Question: Can you provide the account number mentioned in the document?
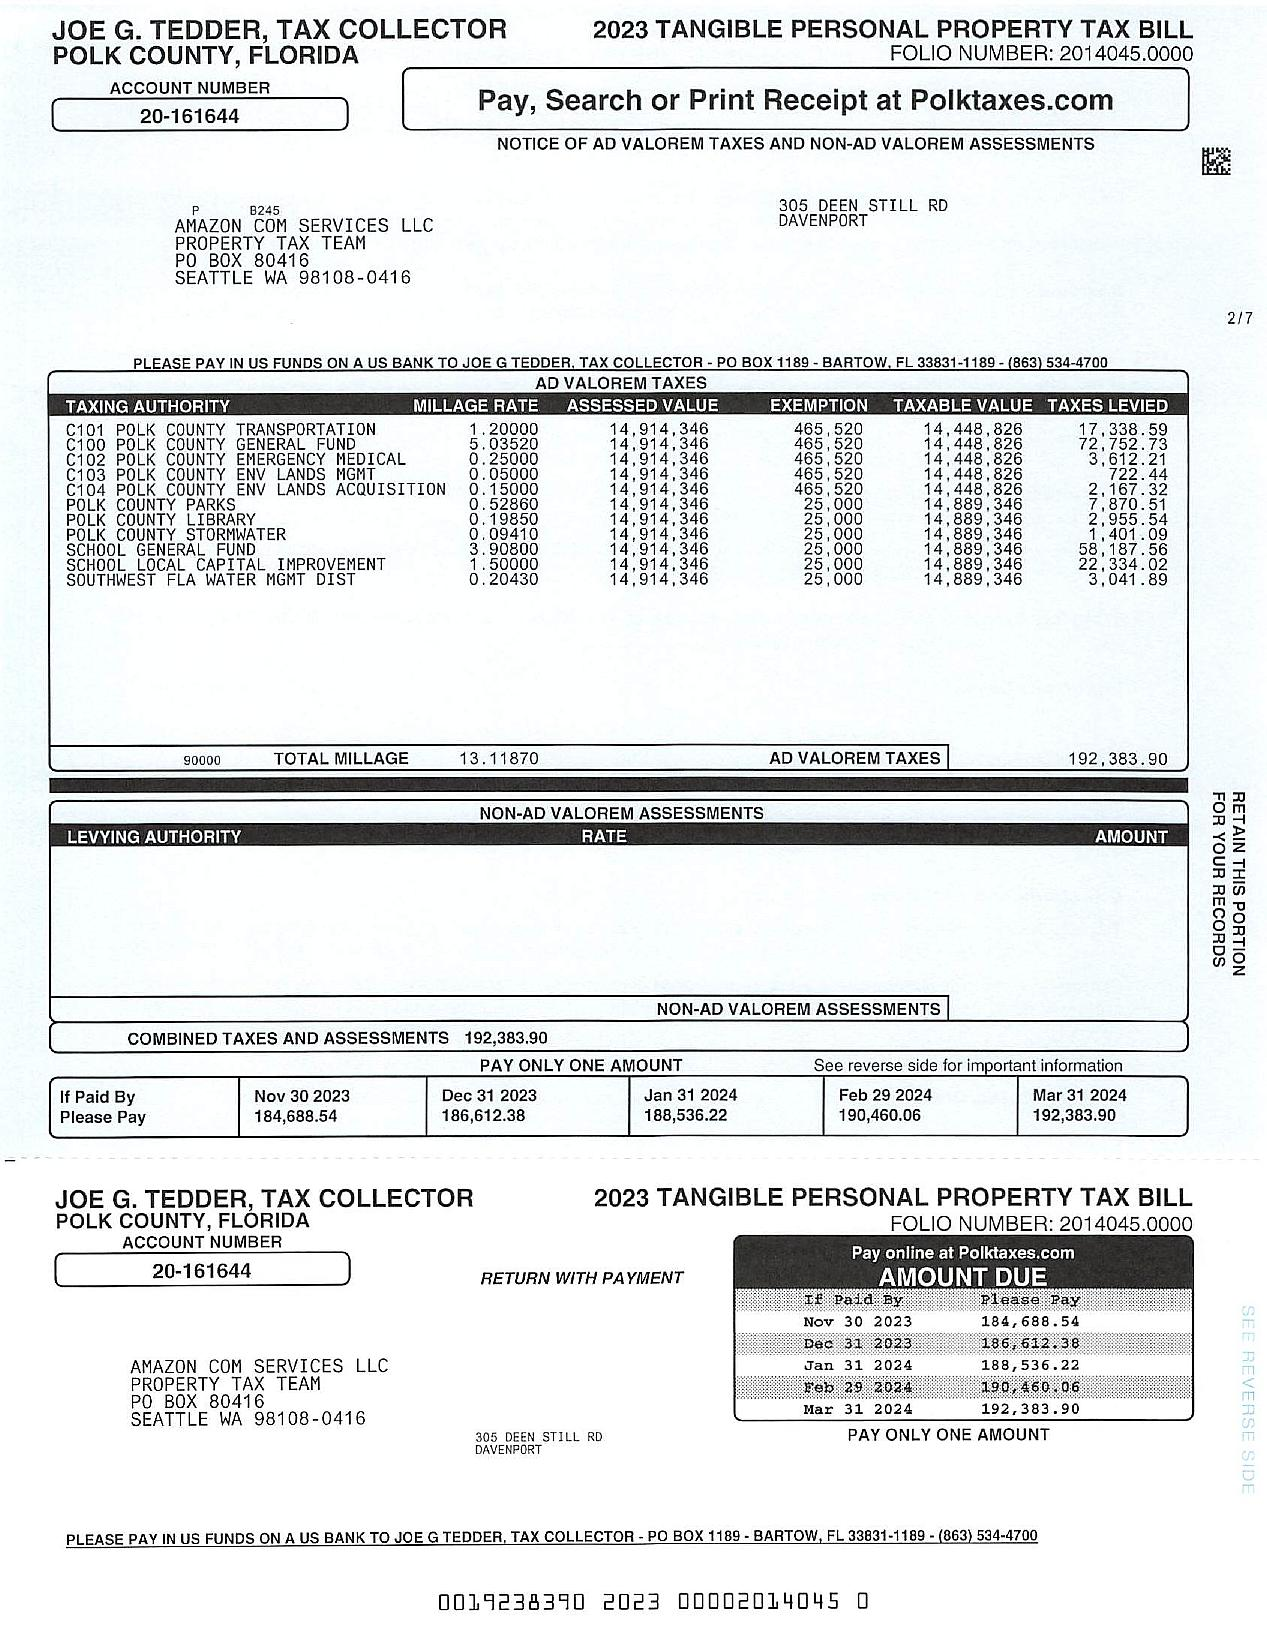
Answer: "20-161644"